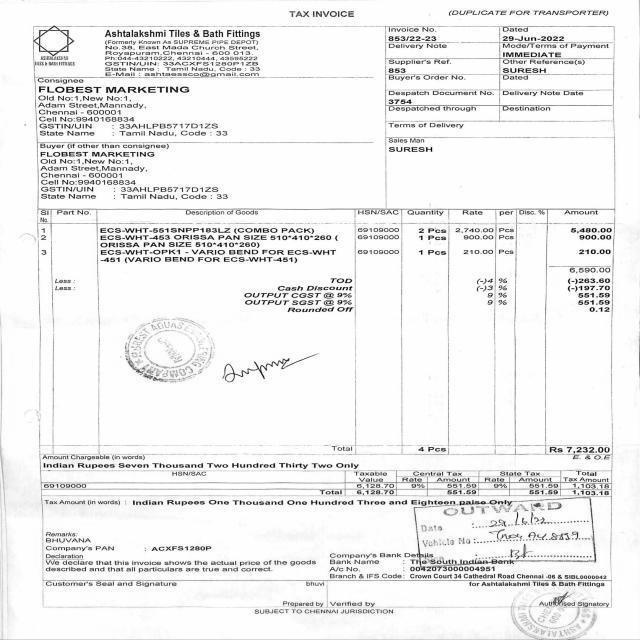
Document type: Invoice